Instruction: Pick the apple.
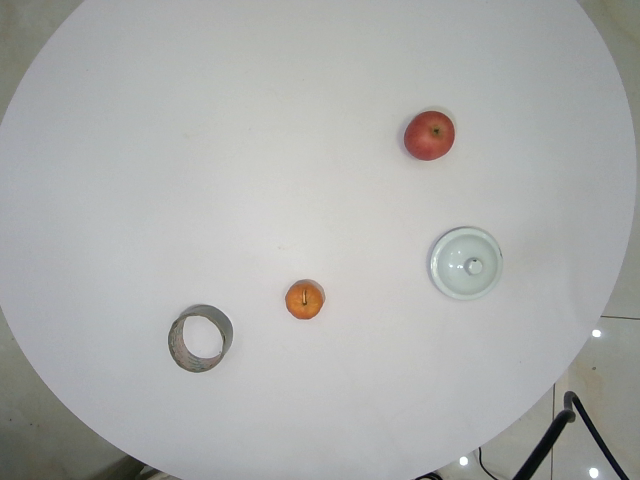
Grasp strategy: vertical